Question: In what way does the history help explain the case?
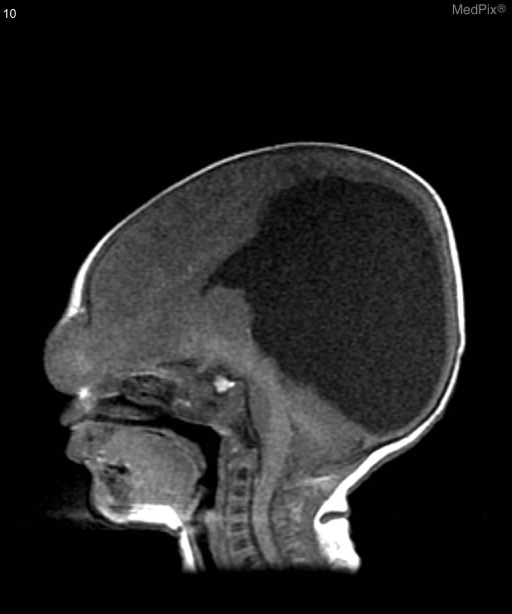
Answer: The patient's history of 2 day old female infant with midline mass above the nose. is key in understanding the case.